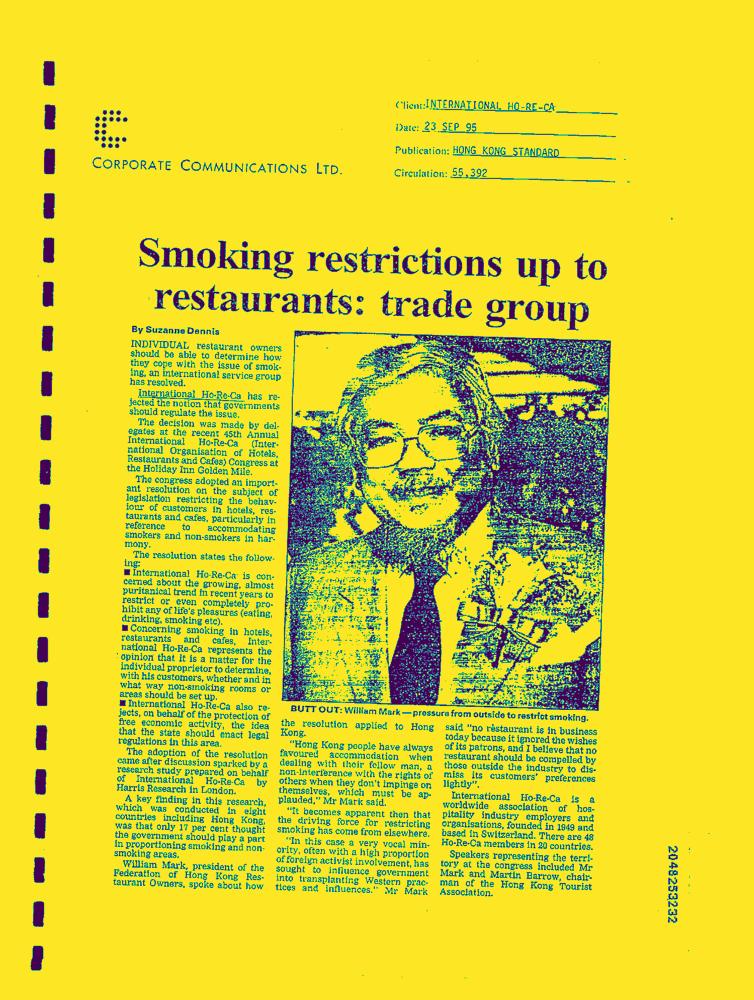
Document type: News-Article